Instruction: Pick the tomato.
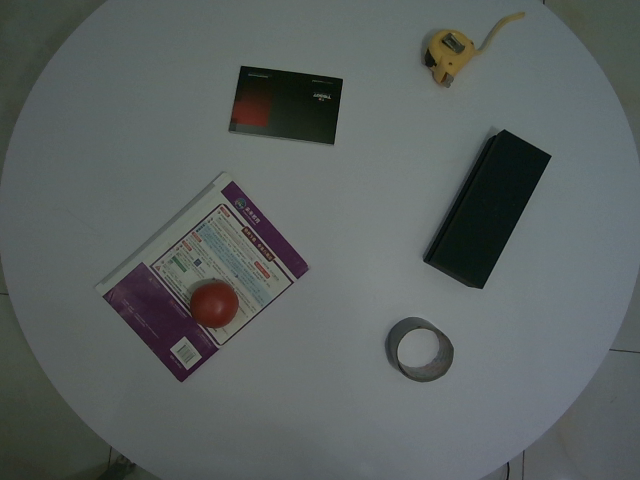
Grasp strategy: vertical